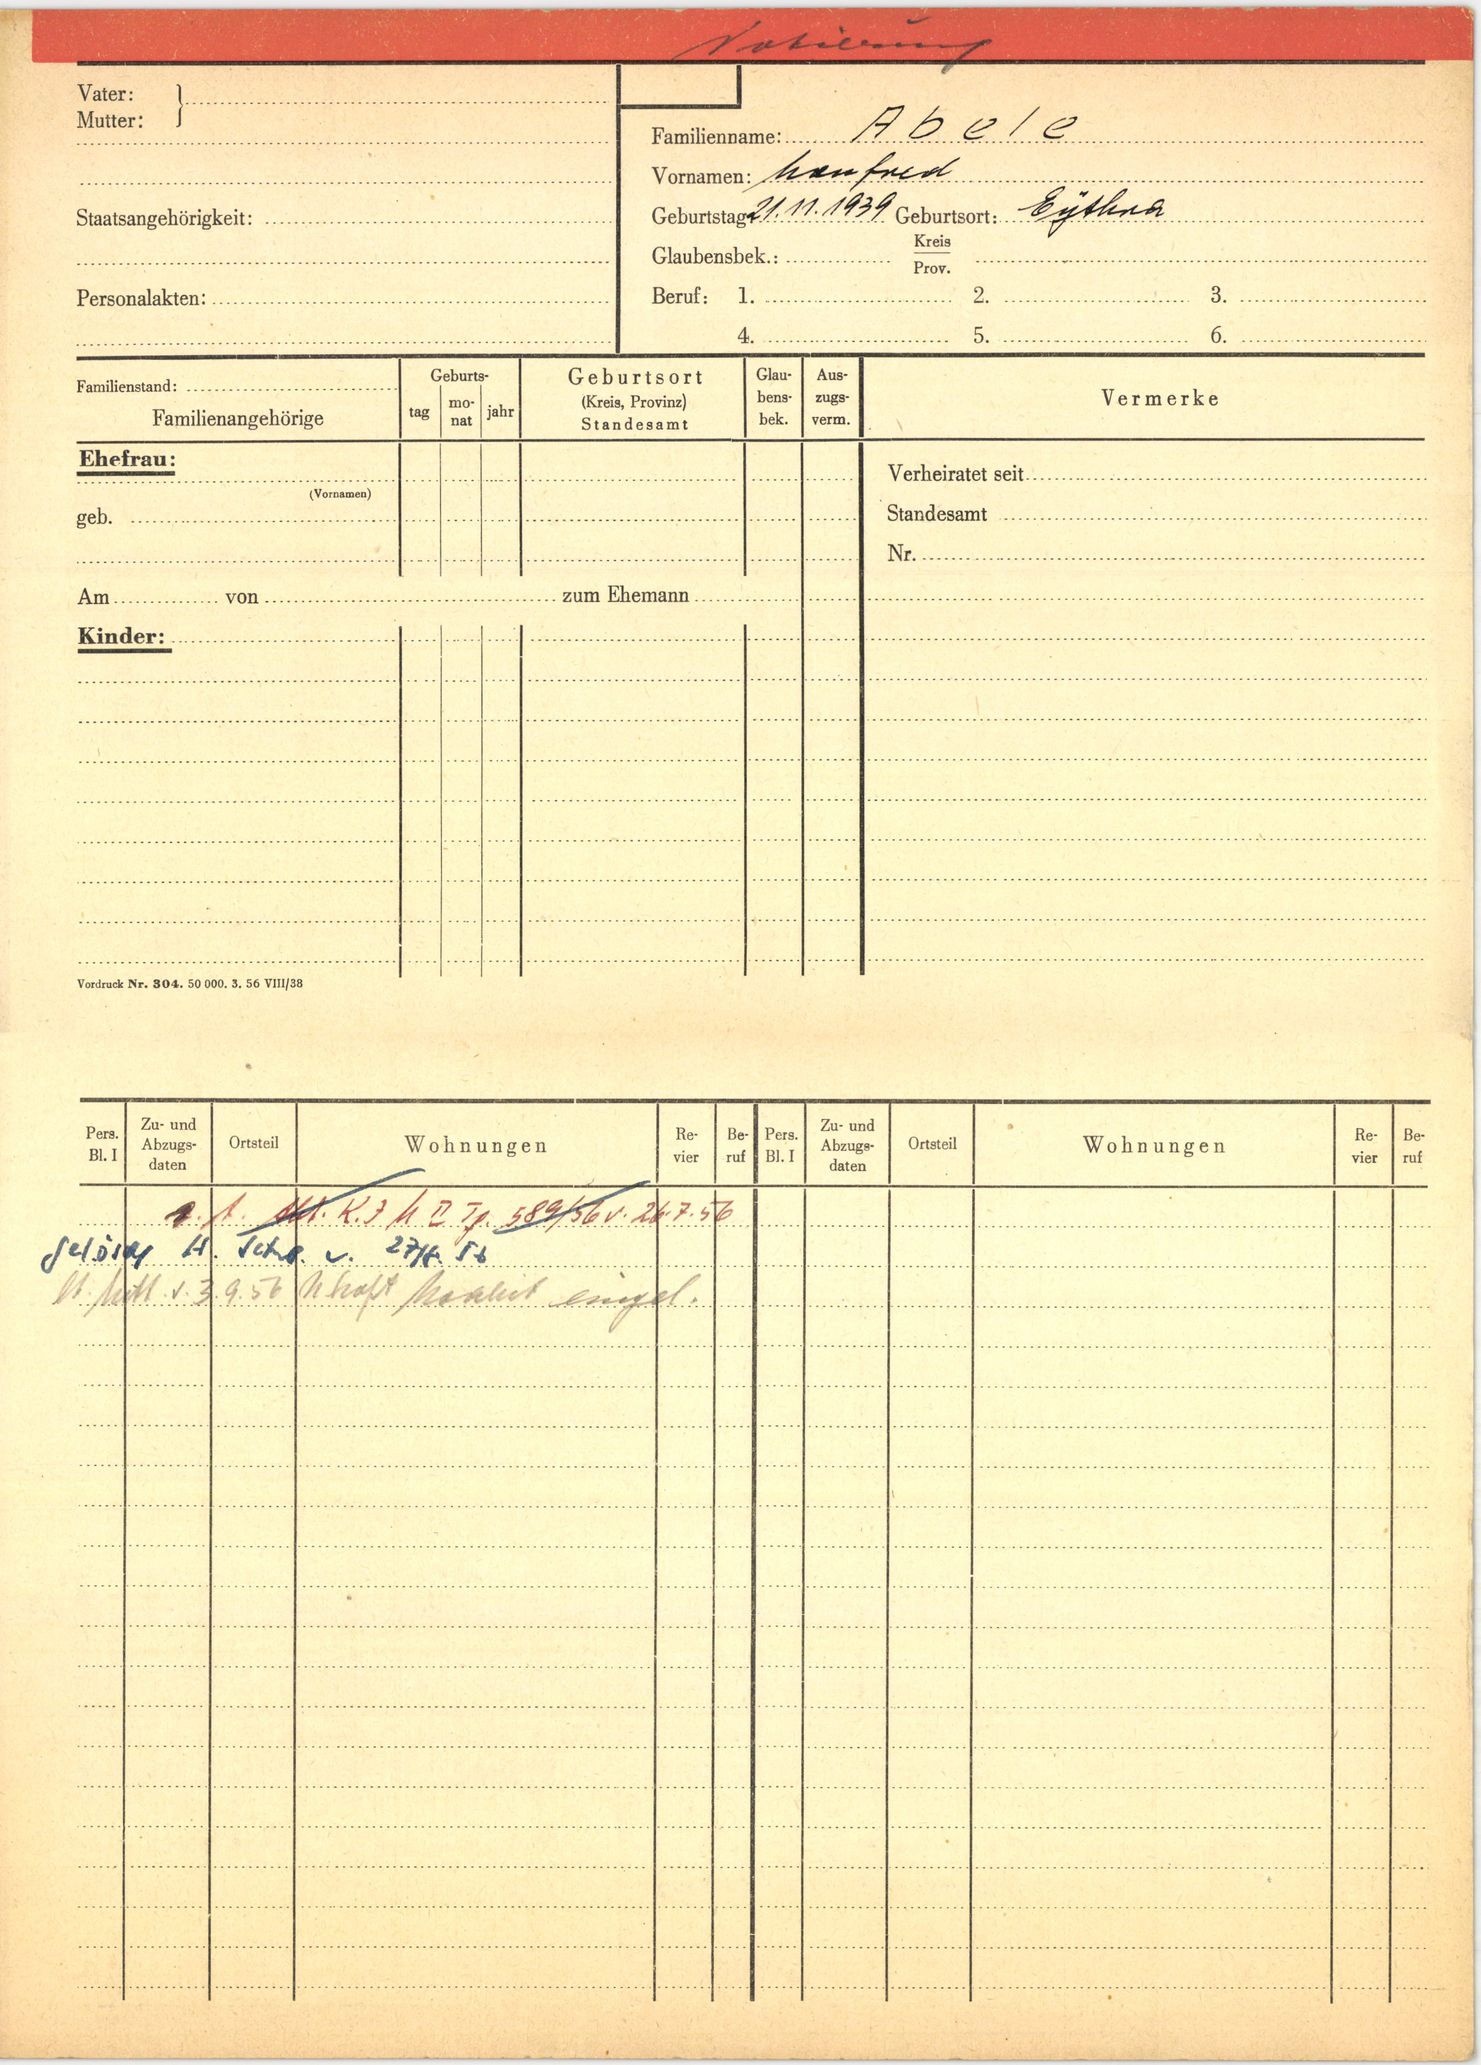
Abele